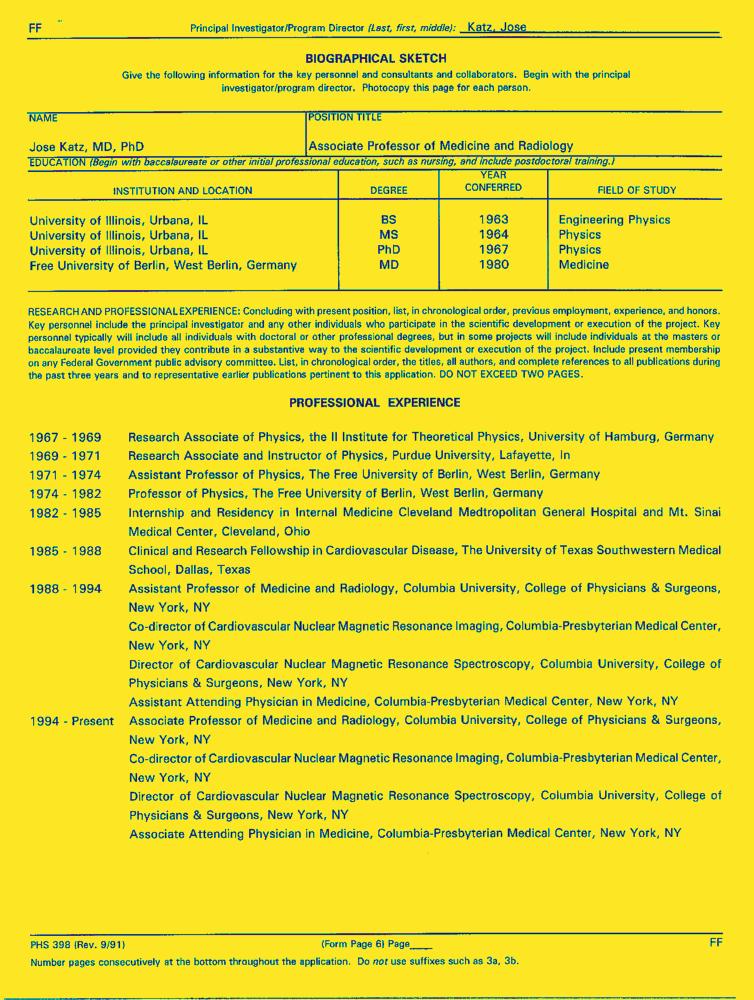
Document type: Resume-Doc